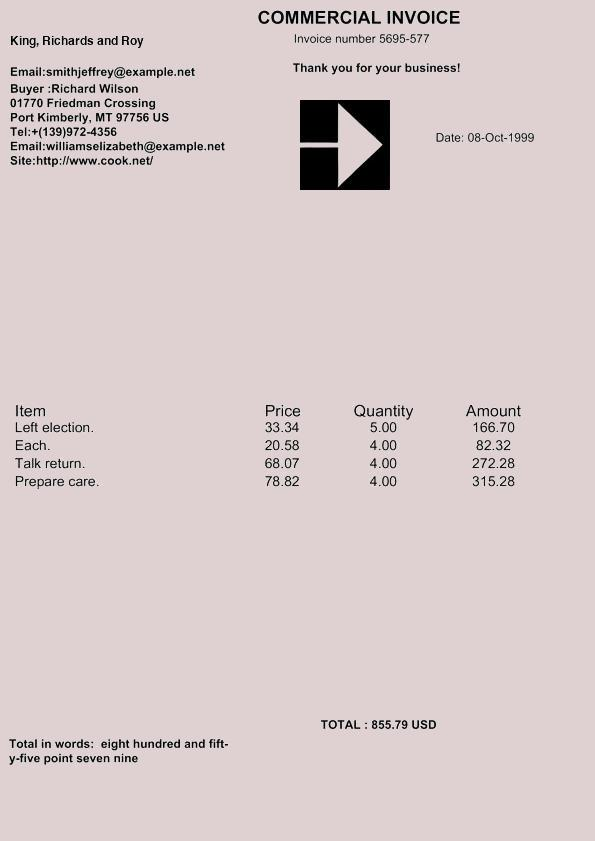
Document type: Invoice